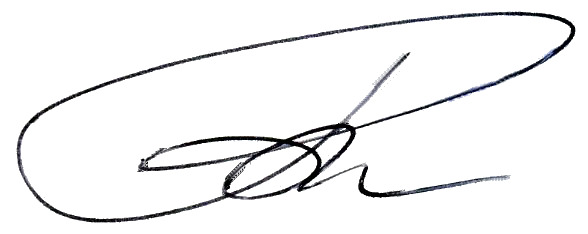
Signature of: valery lazarev